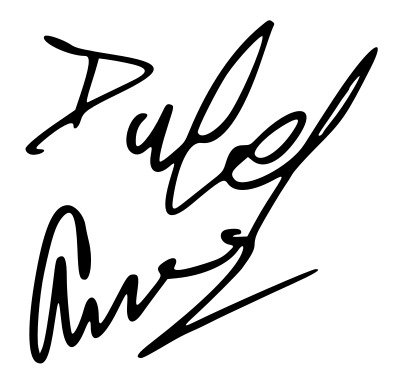
Signature of: donald glover